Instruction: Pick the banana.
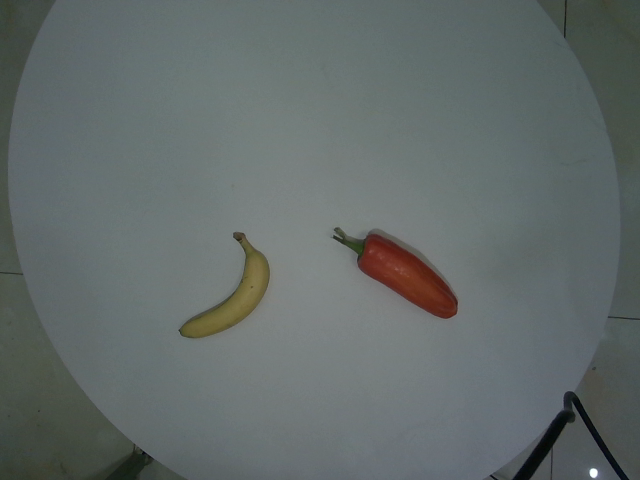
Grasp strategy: vertical